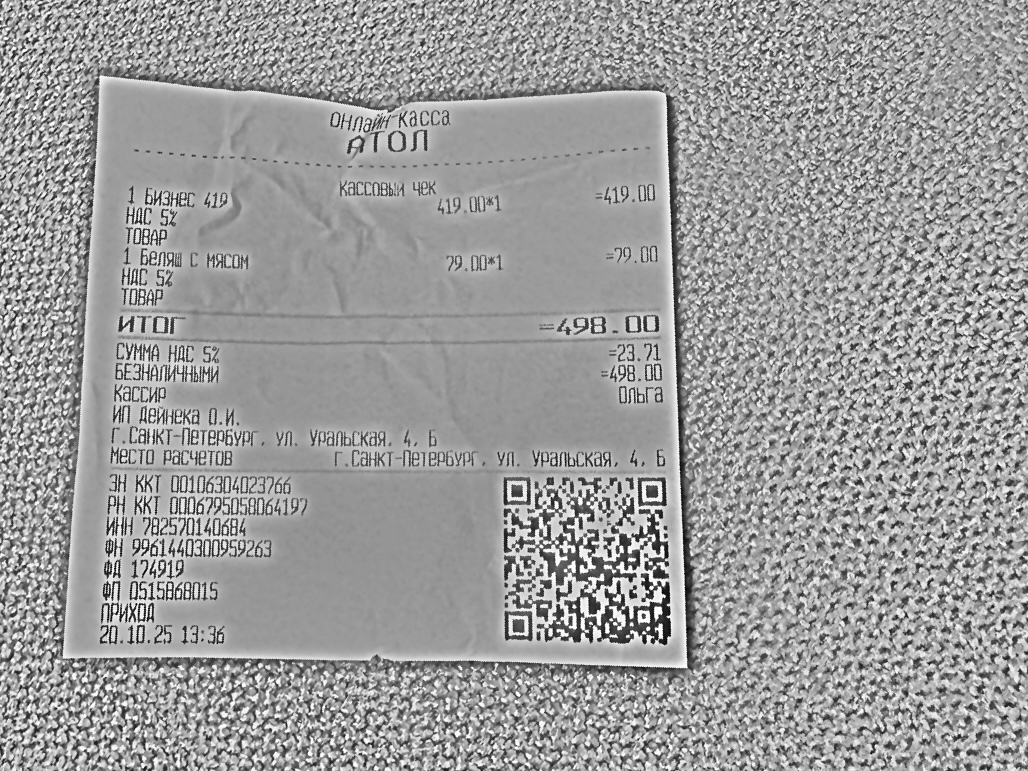
Продавец: ИП Дейнека О.И.
ИНН: 782570140684
Дата: 20.10.25
Товары: 1 Бизнес 419; 1 Беляш с мясом
Количество: 1; 1
Цена: 419.00; 79.00
Сумма: 419.00; 79.00
Итого: 498.00